Question: Describe the condition in detail:
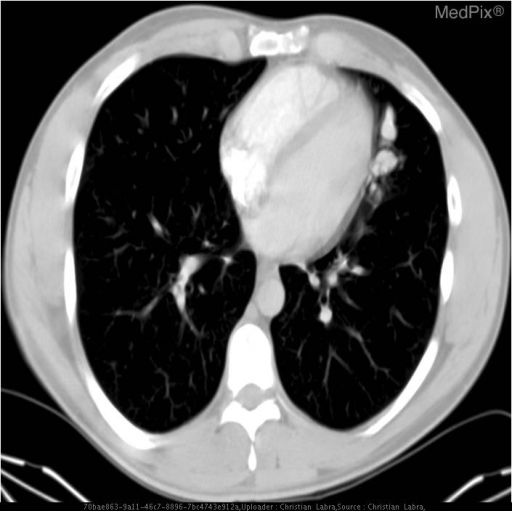
Answer: The disease is discussed as: ARTERIOVENOUS MALFORMATION (AVM)

Clinical Features:  AVMs are the most common symptomatic congenital vascular malformations.  The peak age at presentation is between 20 and 40.  Approximately 50% of patients with AVMs present with symptoms caused by hemorrhage (25% present with seizures).  The overall risk of hemorrhage from an AVM is estimated at 2% to 4% per year, cumulative.  98% of AVMs are solitary.  Multiple AVMs outside the setting of vascular neurocutaneous disorders such as Rendu-Osler-Weber and Wyburn-Mason syndromes are extremely uncommon.

Pathology:  AVMs are complex networks of abnormal vascular channels that consist of dilated arterial feeder(s) and draining veins, without intervening capillaries.  These vessels often demonstrate flow-induced angiopathic changes secondary to endothelial hyperplasia (flow-related” aneurysms in 10 - 20%).  AVMs may contain gliotic brain and hemorrhagic residua.  Atrophy of otherwise normal adjacent brain results from chronic regional arterial hypoperfusion and venous hypertension, as the AVMs steal vascular supply from adjacent brain tissue.

Imaging:  Intracranial AVMs are subdivided into parenchymal (pial or within the brain), and dural (outside the brain).  A mixed type occurs when a parenchymal AVM recruits dural vascular supply.  85% of AVMs are supratentorial.  On cerebral angiography an AVM appears as a tightly packed mass of enlarged feeding arteries that supply a central nidus, a plexiform web of small vessels.  One or more dilated veins drain the AVM nidus.  The main goals of the diagnostic imaging workup are to delineate the size of the AVM,  the eloquence of adjacent brain, and the pattern of venous drainage.  These 3 characteristics are used to determine the long-term risk of an untreated AVM, as the table below explains.

Table 1.  Spetzler AVM Grading System
Graded feature	             Points assigned
  Size
      Small (<3 cm)				1
      Medium (3-6 cm)			2
      Large (>6cm)				3

Eloquence of adjacent brain
      Noneloquent                		0
      Eloquent					1

Venous drainage
      Superficial only			        0
      Deep					        1

========================================

Spetzler grades range from 1 to 5.  A separate grade 6 is reserved for inoperable lesions.  Prospective studies have confirmed the accuracy and utility of the Spetzler grade in guiding patient management and estimating postoperative neurologic complications.